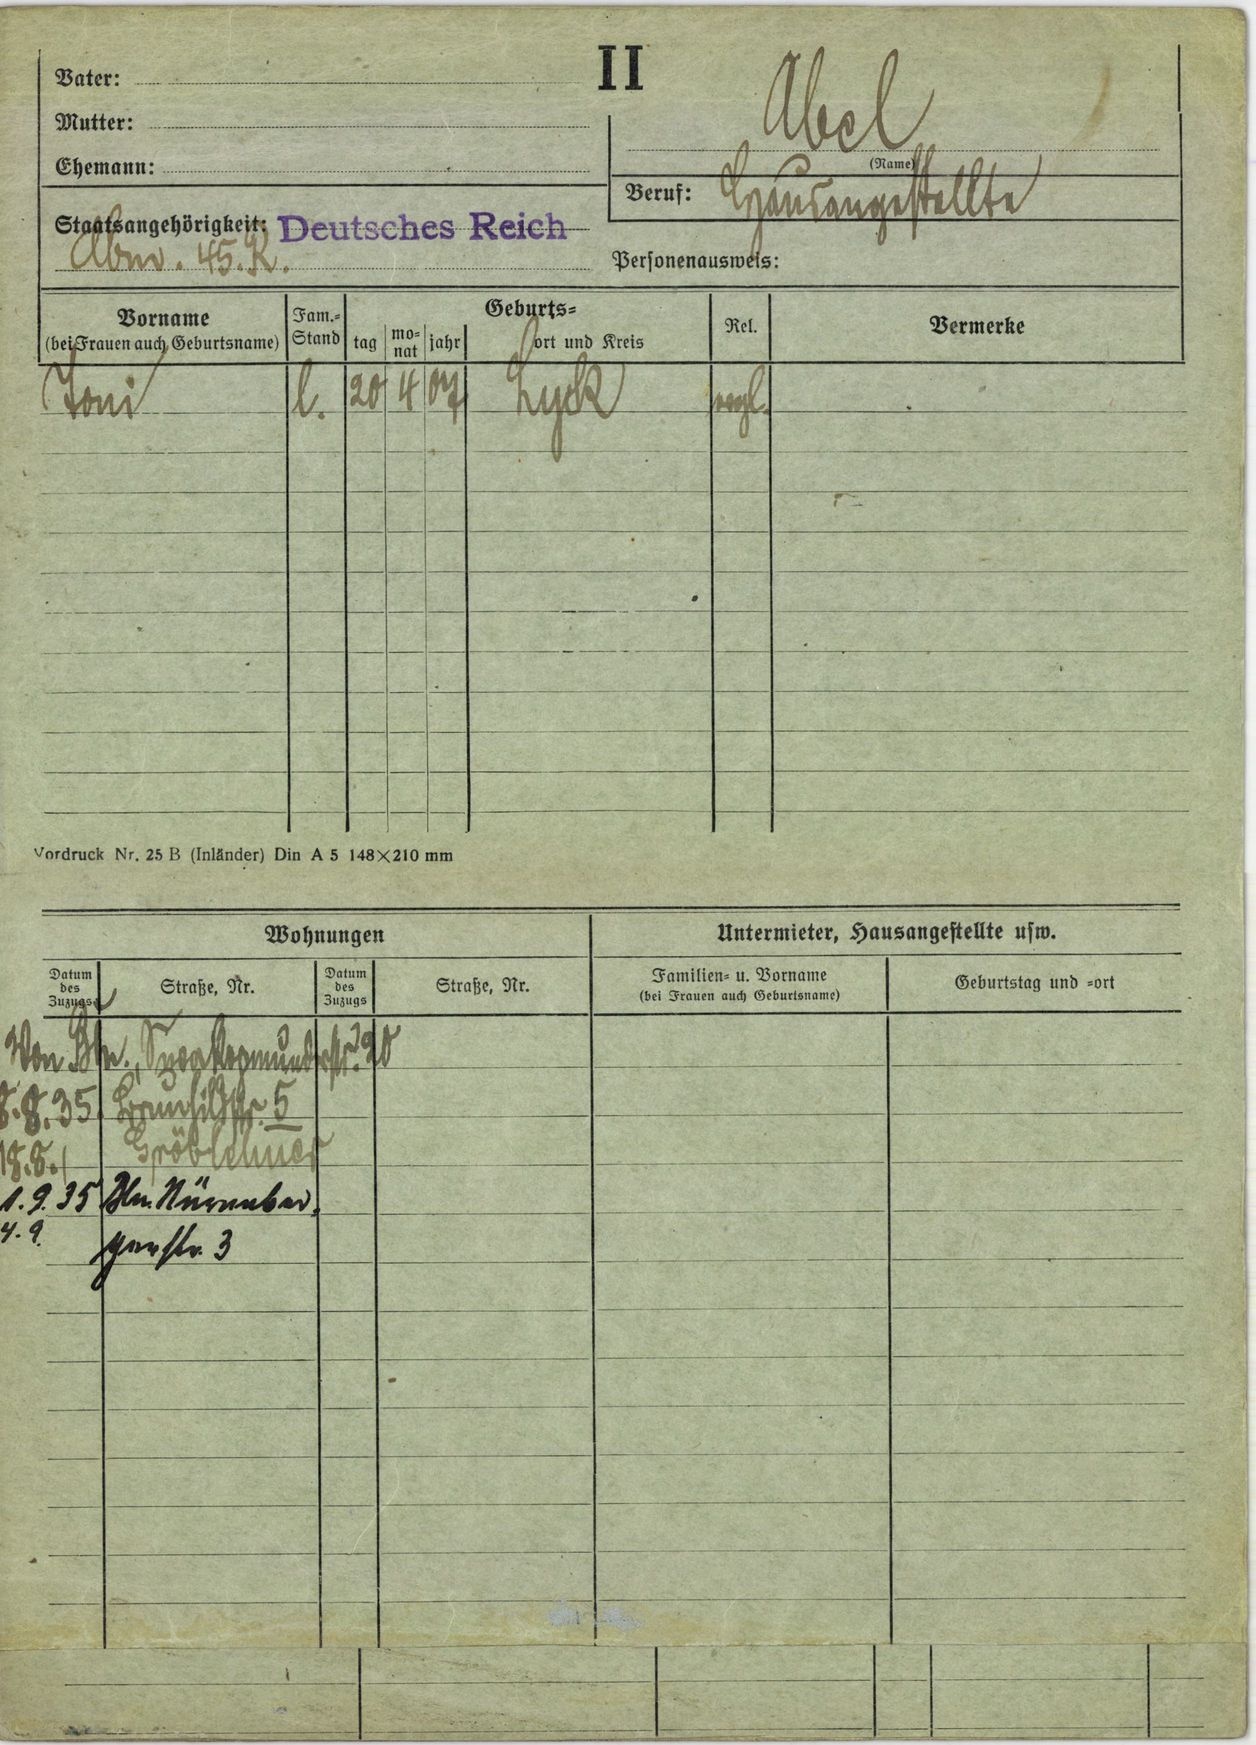
Abel